Question: What is the potential diagnosis?
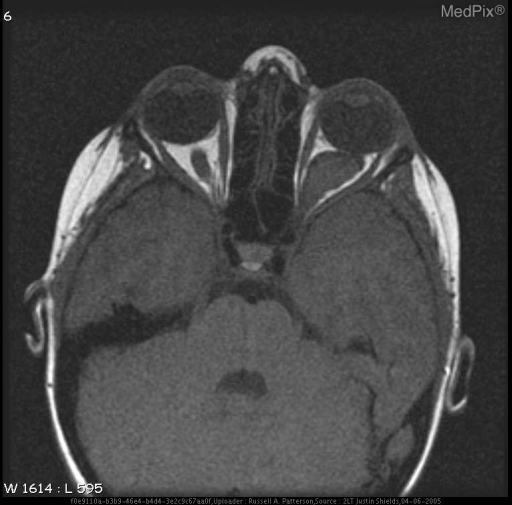
Answer: The possible diagnosis includes •  Neurofibromatosis 1.